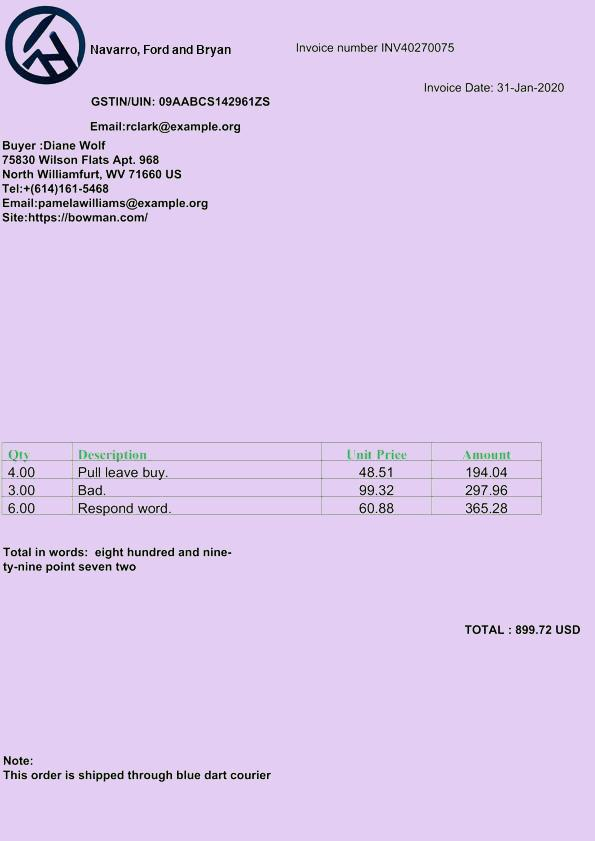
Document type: Invoice